Question: What type of tax is indicated in the document, personal property or real estate?
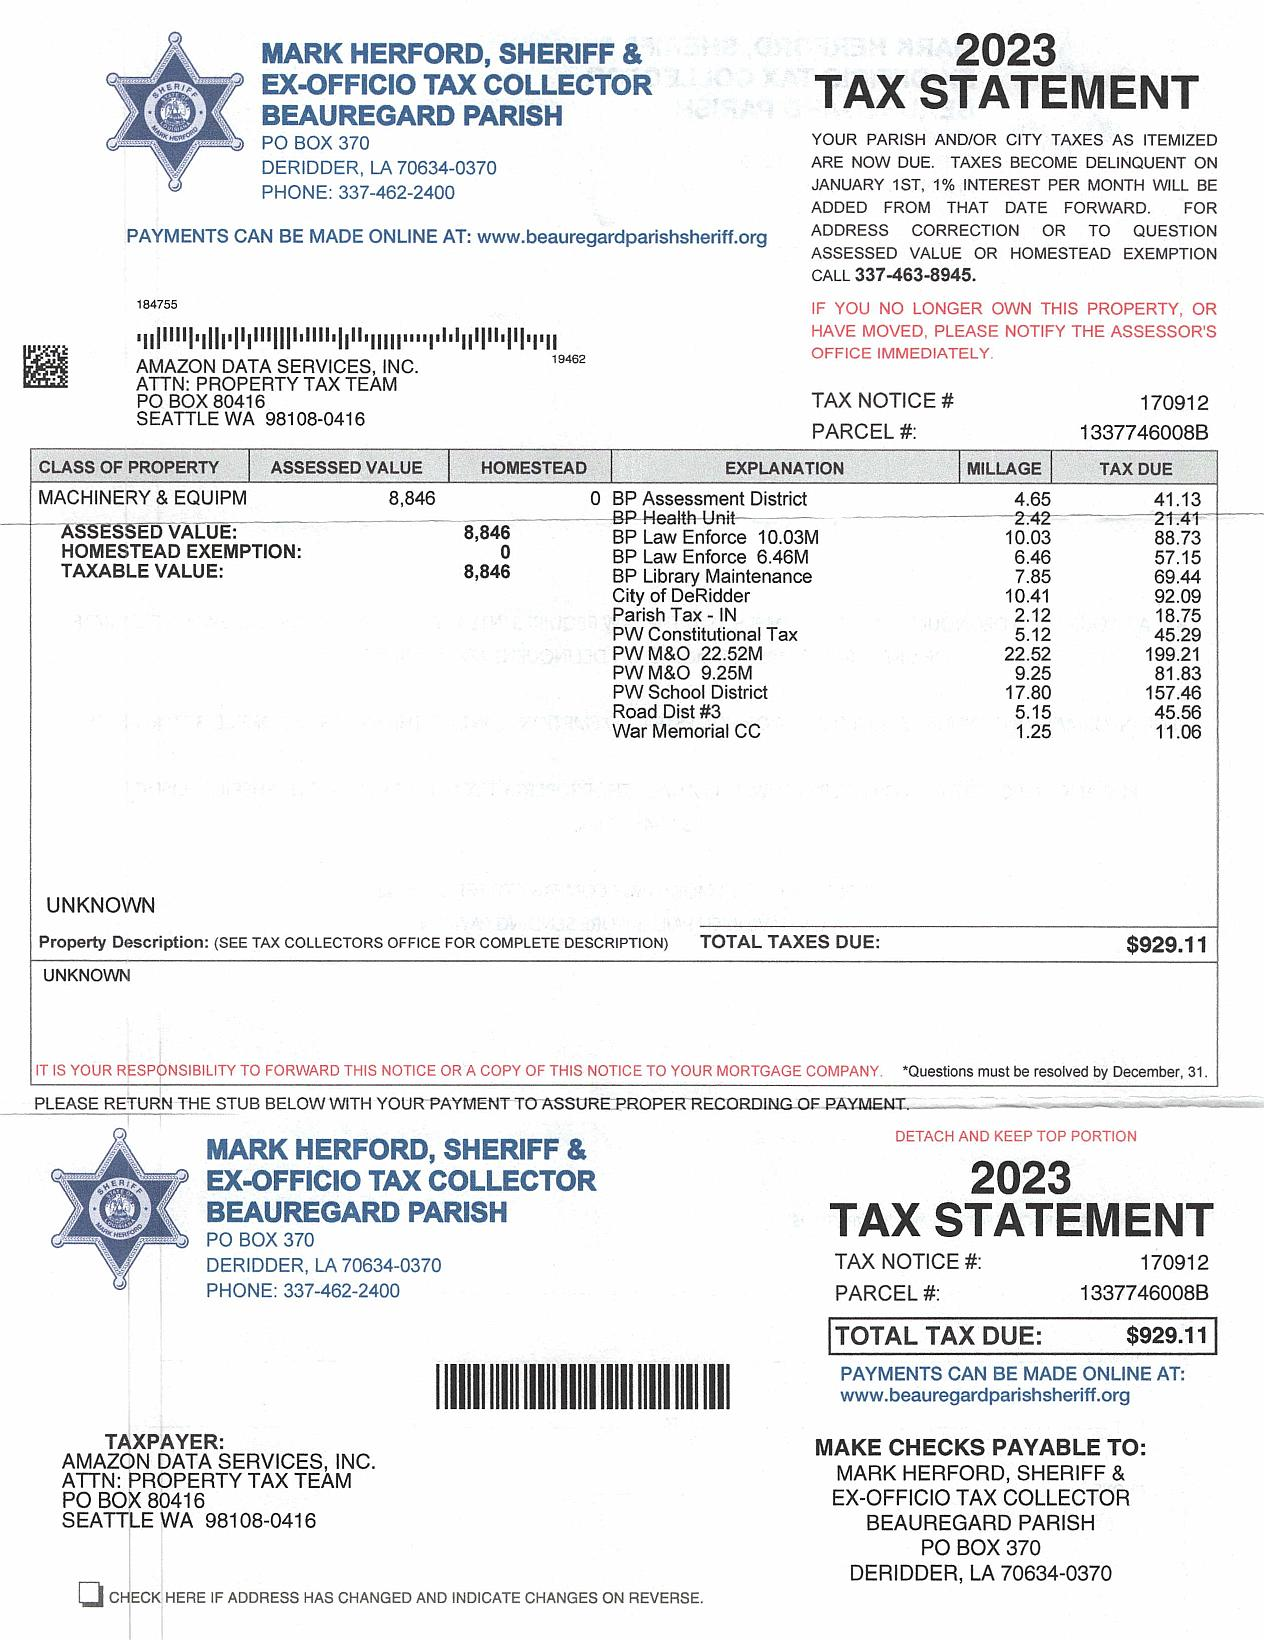
Answer: "Personal Property"